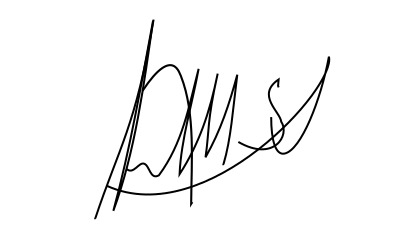
Signature of: juan manuel santos